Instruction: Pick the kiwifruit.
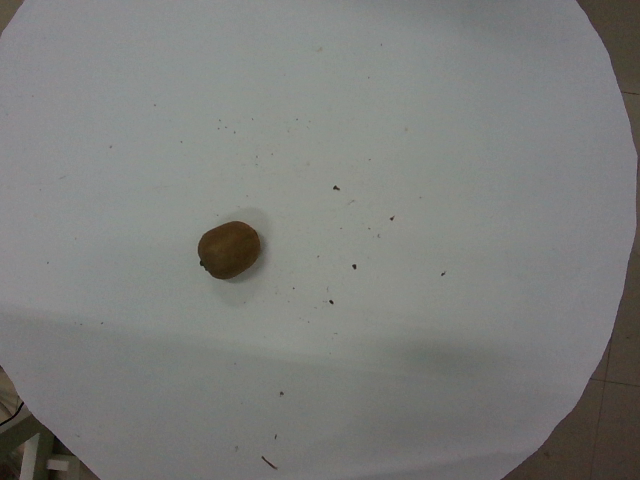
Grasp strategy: vertical